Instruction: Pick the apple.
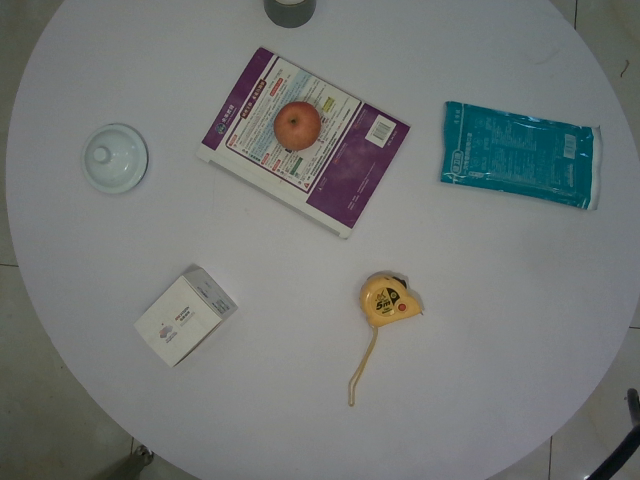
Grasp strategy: vertical